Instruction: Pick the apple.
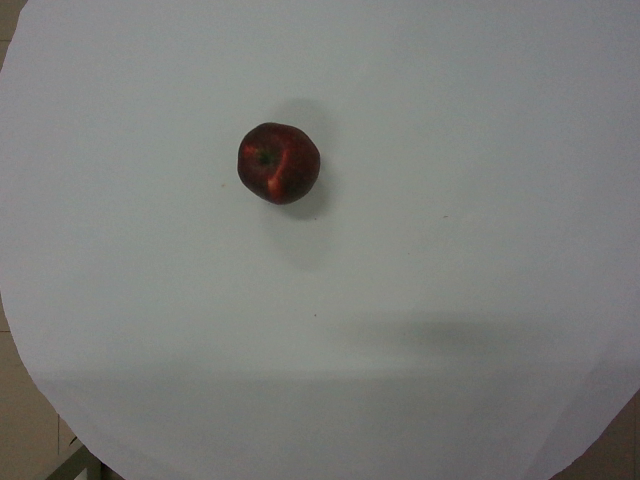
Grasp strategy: vertical